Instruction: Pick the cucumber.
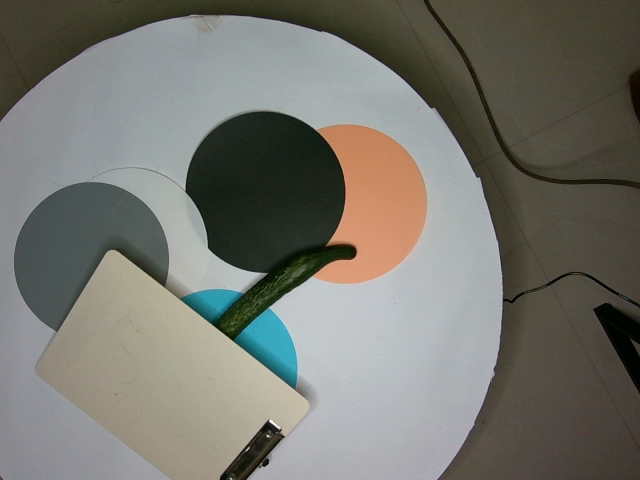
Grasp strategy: vertical